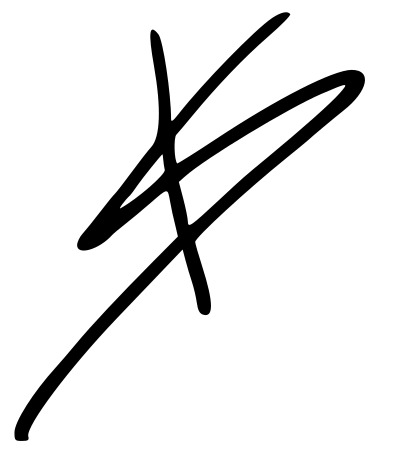
Signature of: kesha